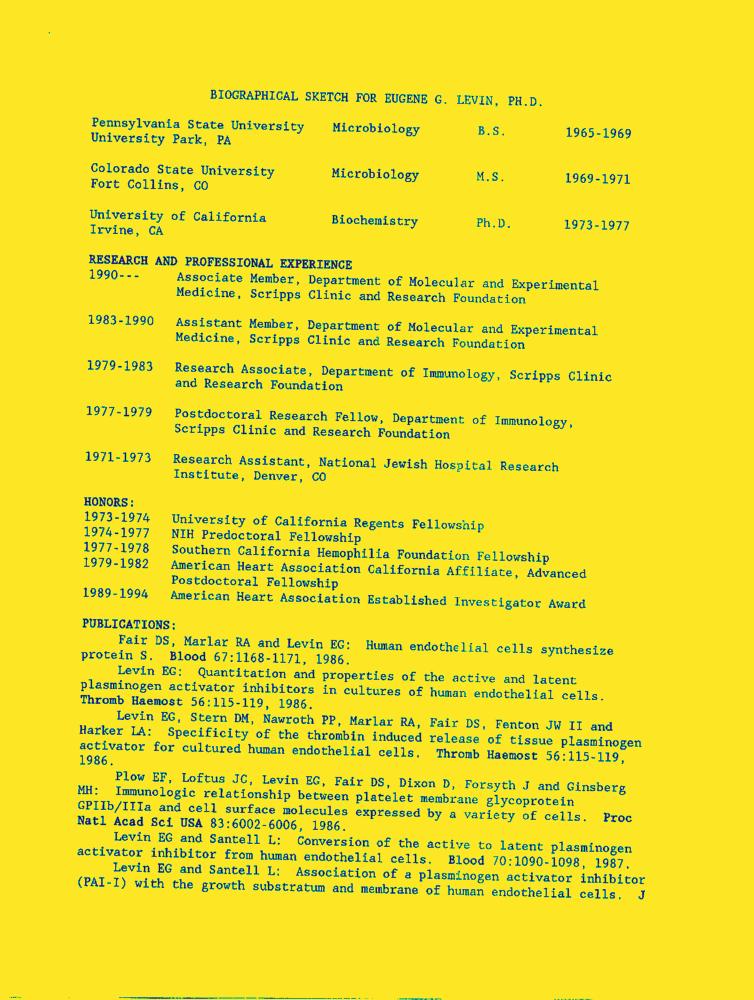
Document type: Resume-Doc